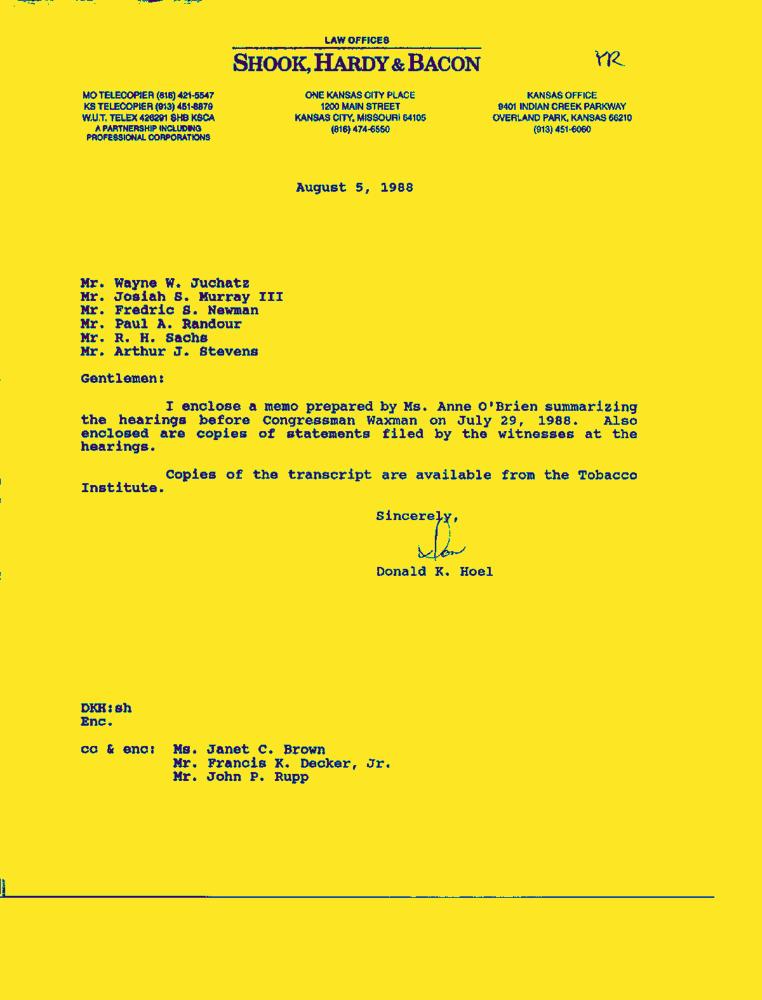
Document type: Letter-Doc